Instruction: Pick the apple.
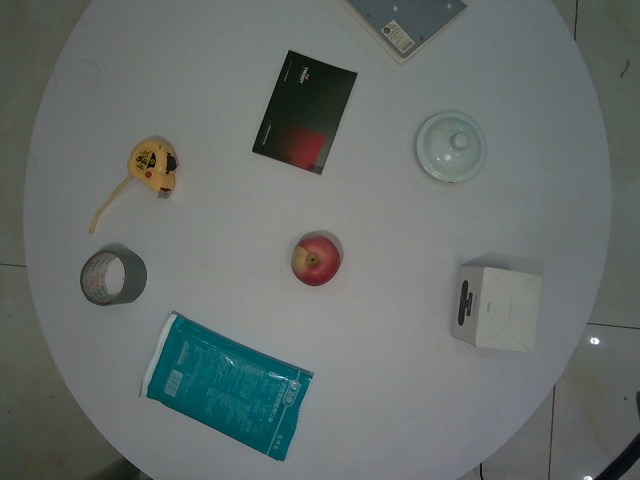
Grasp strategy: vertical